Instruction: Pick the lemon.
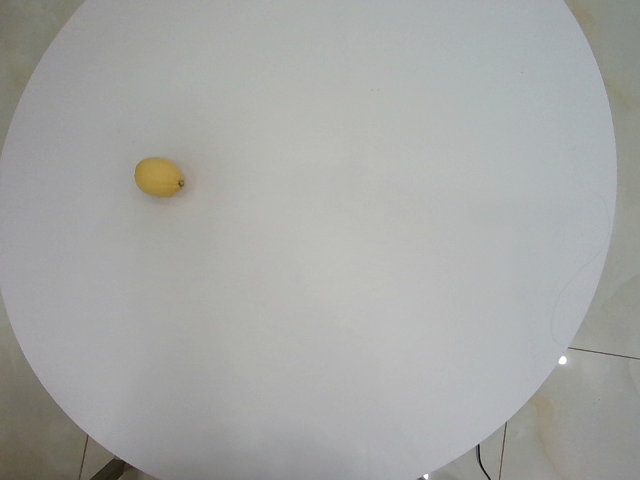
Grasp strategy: vertical